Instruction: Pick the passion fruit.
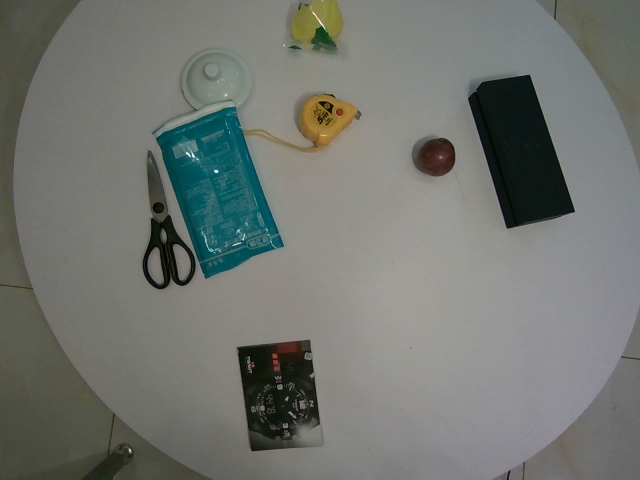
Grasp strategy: vertical